Question: Talk about the condition:
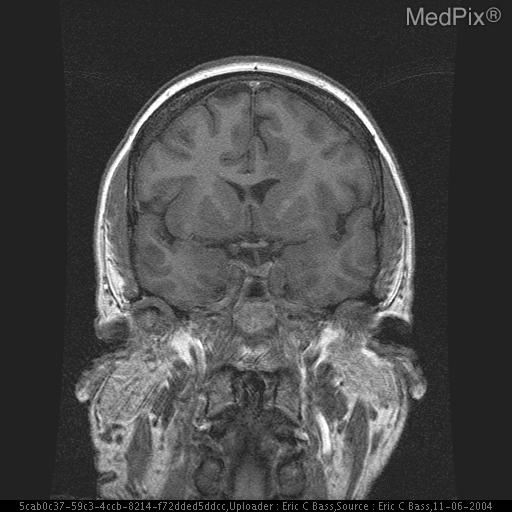
Answer: The disease is discussed as: Gray matter heterotopias are collections of normal neurons in abnormal locations.  They result from an arrest of the normal outward radial migration of neurons.  Therefore, one could say that all neuronal migration anomalies are heterotopias.  However, the term heterotopia is restricted in its use to neurons that lie either in the subependymal region or within the cerebral hemispheric white matter.

Symptomatic patients with gray matter heterotopias almost always present with a seizure disorder.  Developmental delay may be present if the arrest of neuronal migration has been extremely severe or if associated anomalies are present.  MR is extremely sensitive to the presence of heterotopias; therefore, incidental heterotopias are now occasionally identified in patients who are minimally symptomatic or asymptomatic.

Three major forms of heterotopic gray matter have been described:  subependymal nodules (Films .1 and .2); deep white matter nodules (Films .3 and .4); and deep bands of gray matter (band heterotopia) embedded in the white matter.  Films .5 and .6 show a band heterotopia in which a circumferential band of ectopic neurons sits within the cerebral hemisphere.  Normal white matter tracts separate this band from the lateral ventricles and from the overlying cortex.  Because they are very symmetric, band heterotopias are often overlooked by inexperienced imagers.  A high index of suspicion is necessary to make the diagnosis.